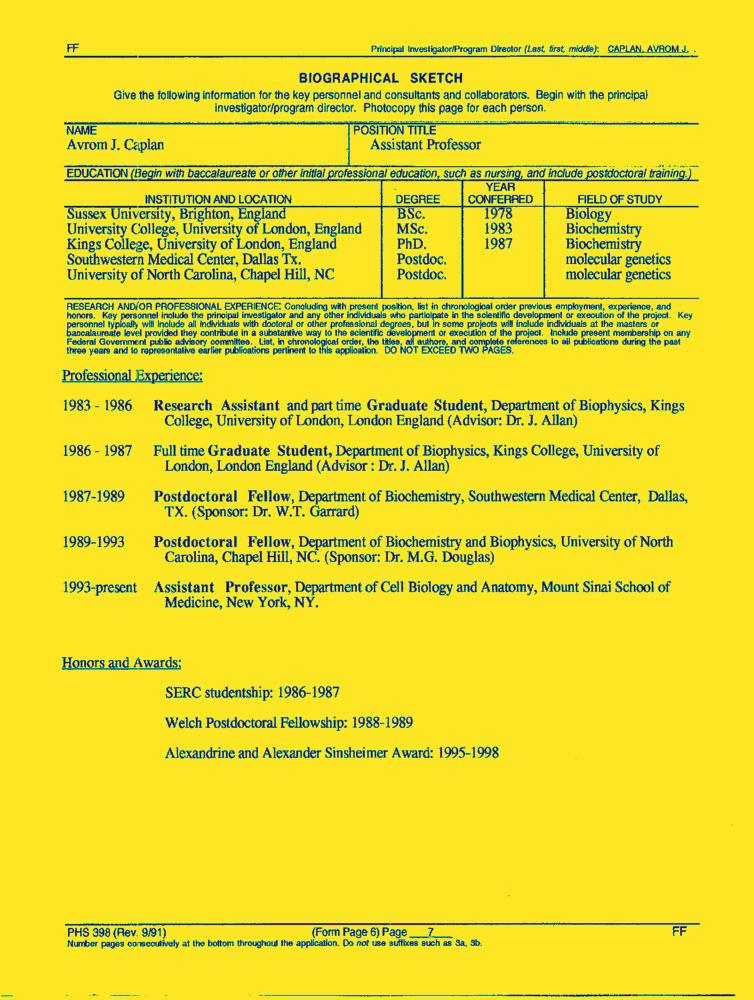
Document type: Resume-Doc